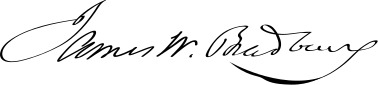
Signature of: james w bradbury